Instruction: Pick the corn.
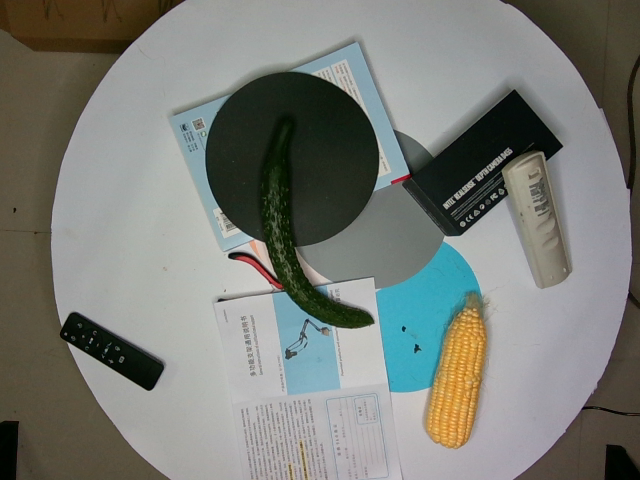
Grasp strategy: vertical